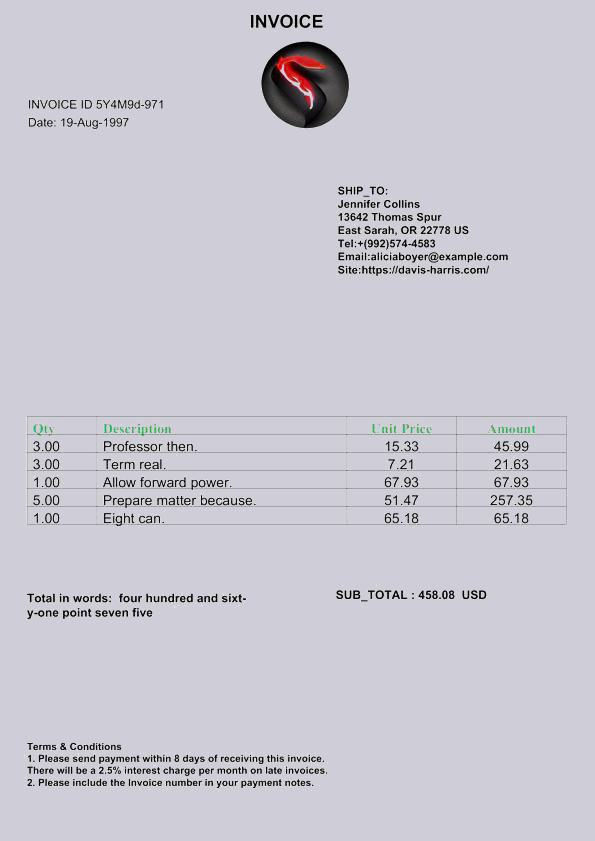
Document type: Invoice